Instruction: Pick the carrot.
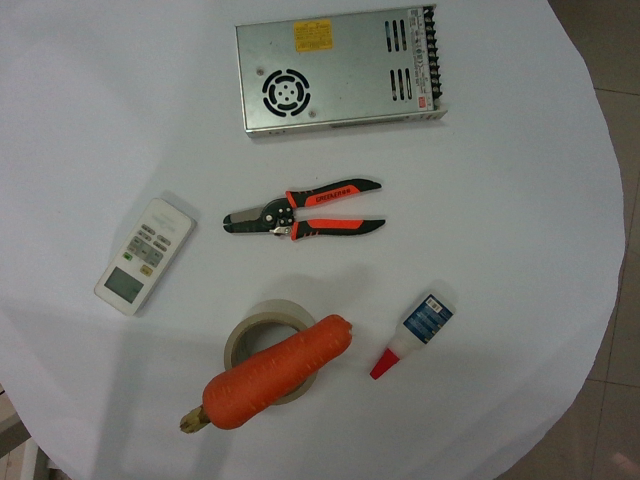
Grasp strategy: vertical